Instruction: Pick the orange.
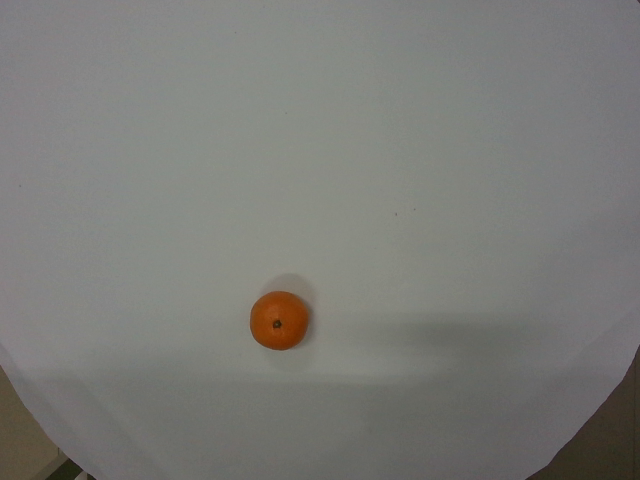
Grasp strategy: vertical